Question: What type of tax is indicated in the document, personal property or real estate?
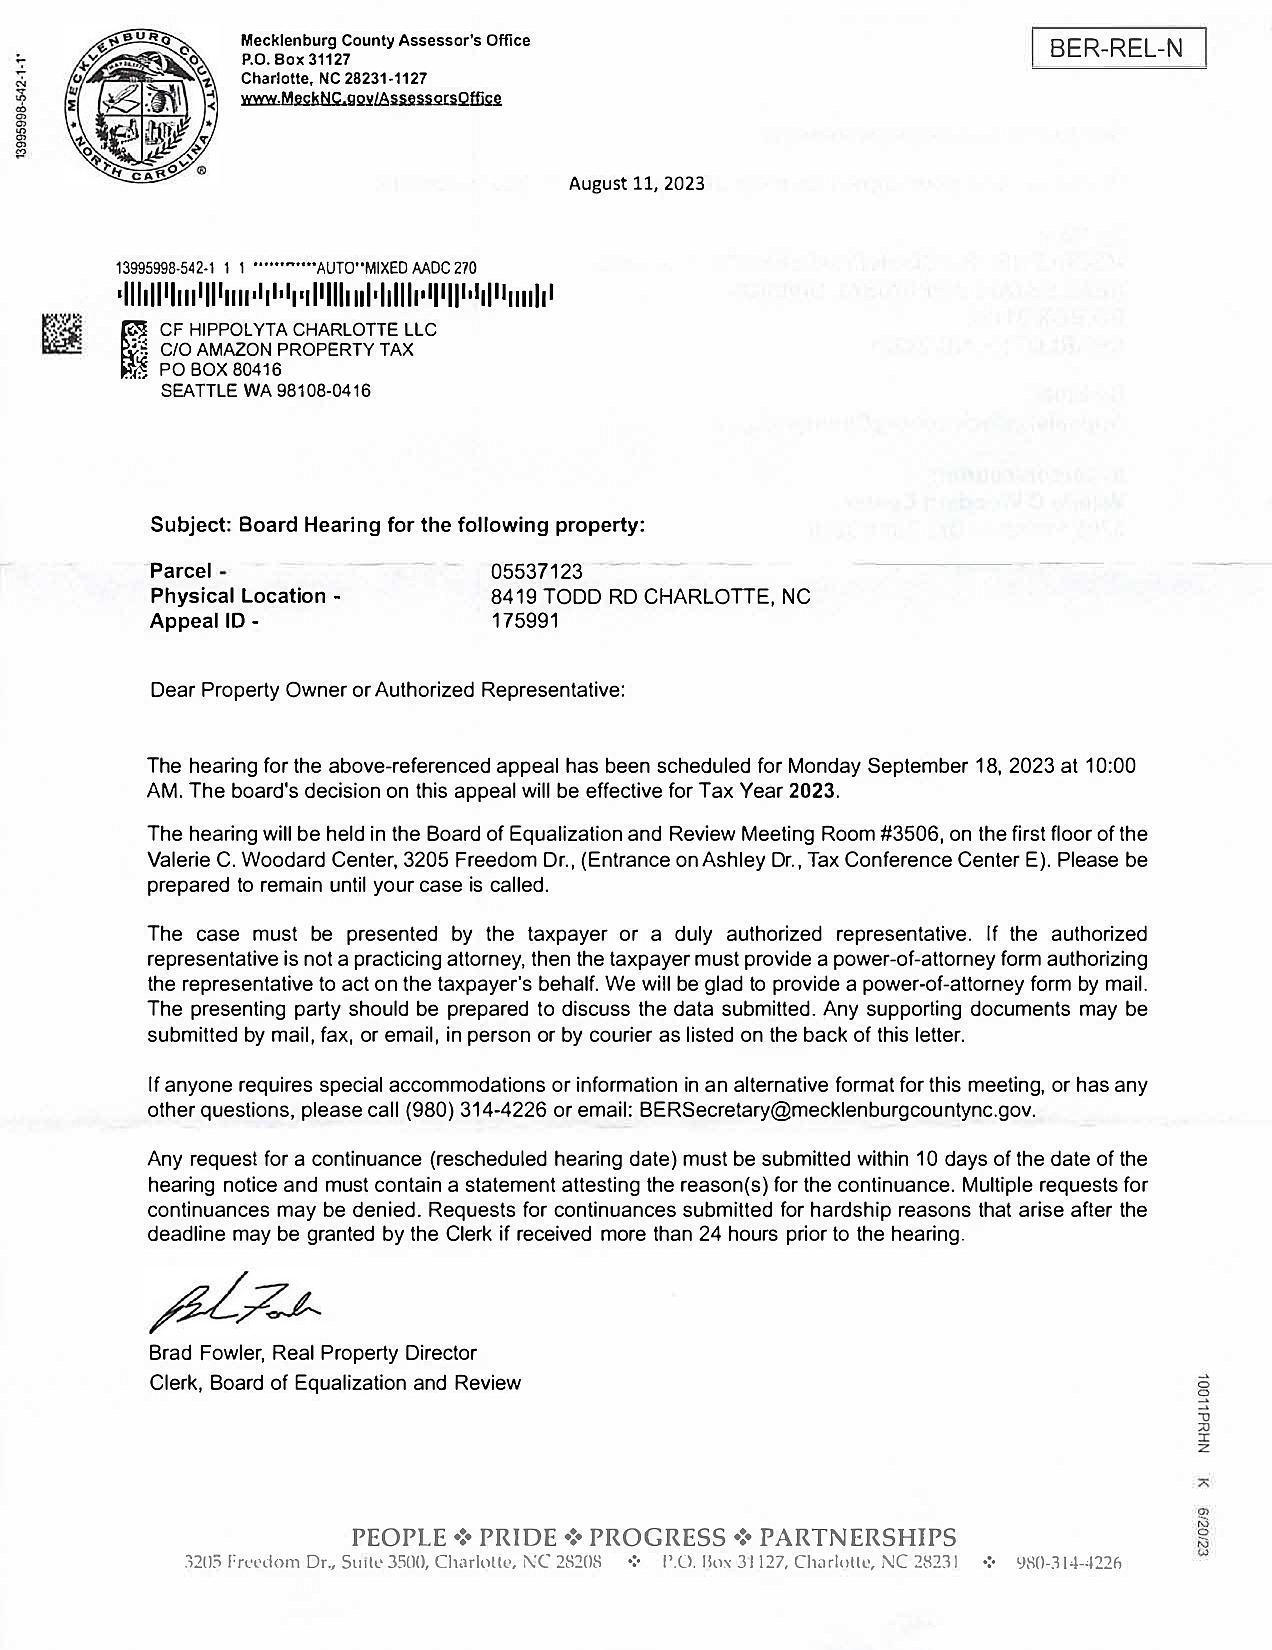
Answer: "Real Estate Tax"